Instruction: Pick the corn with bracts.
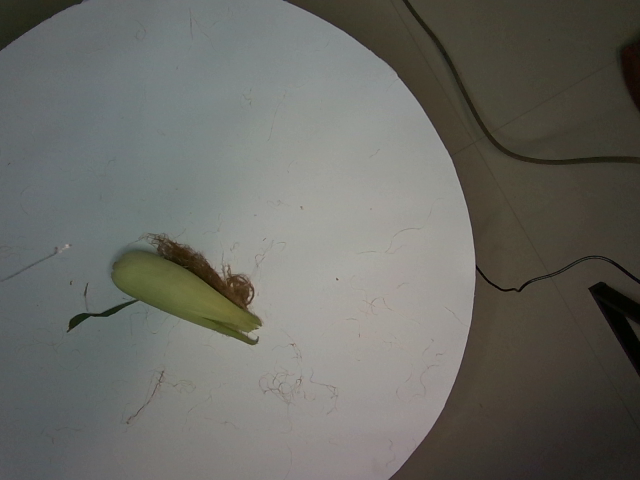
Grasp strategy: vertical